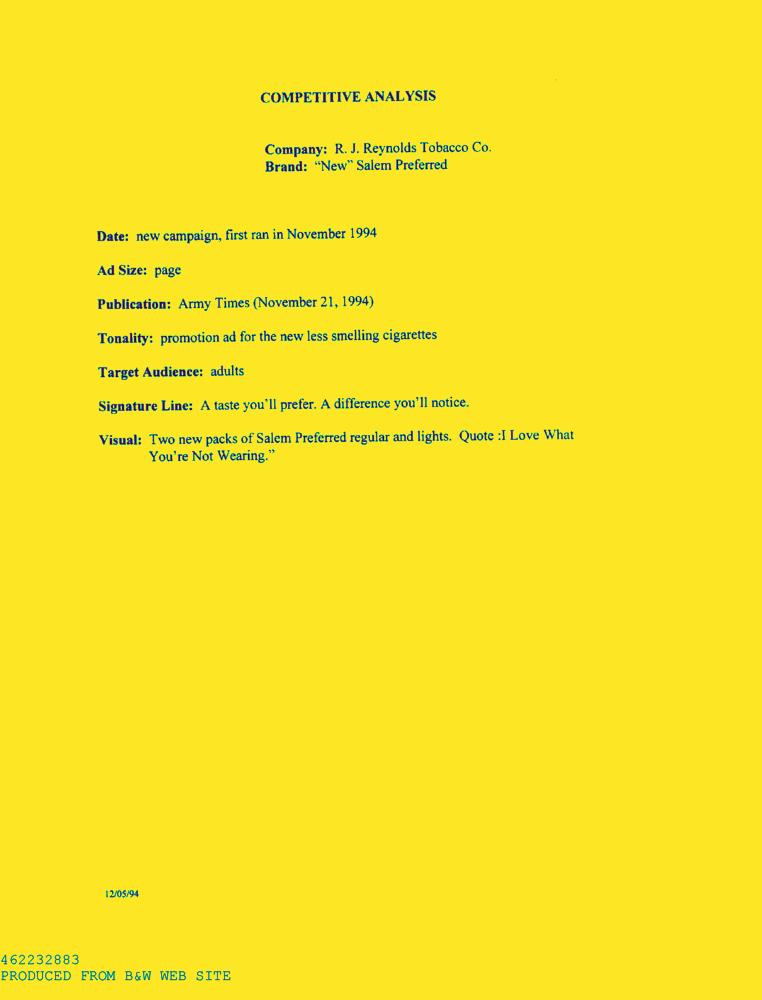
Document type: AD